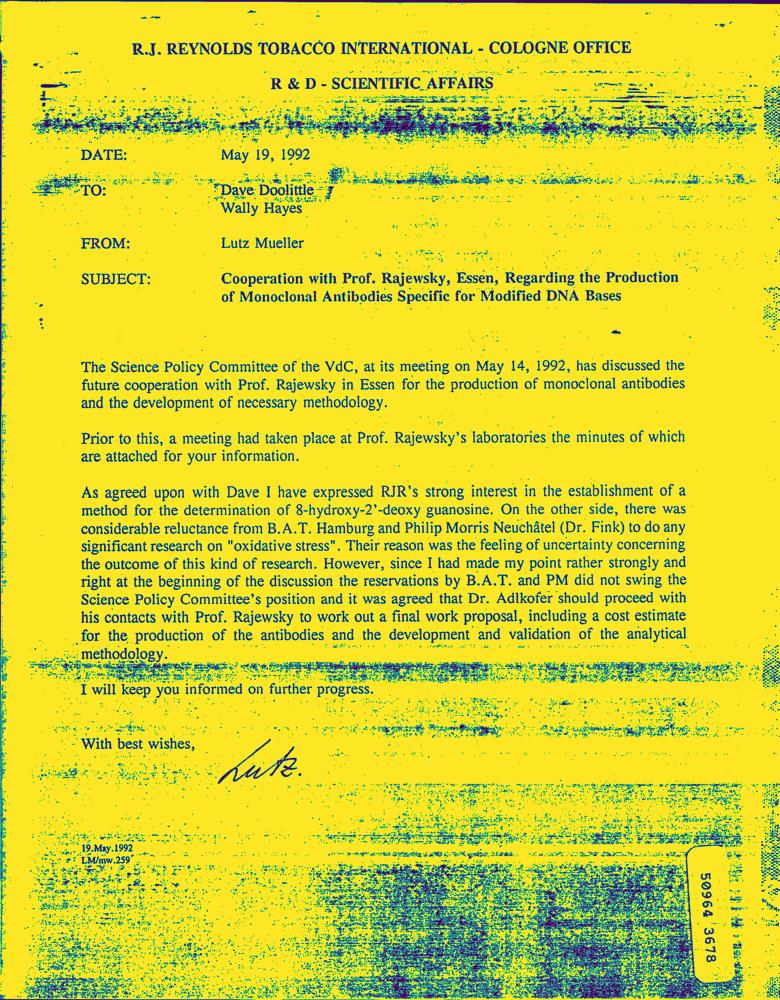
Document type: Letter-Doc